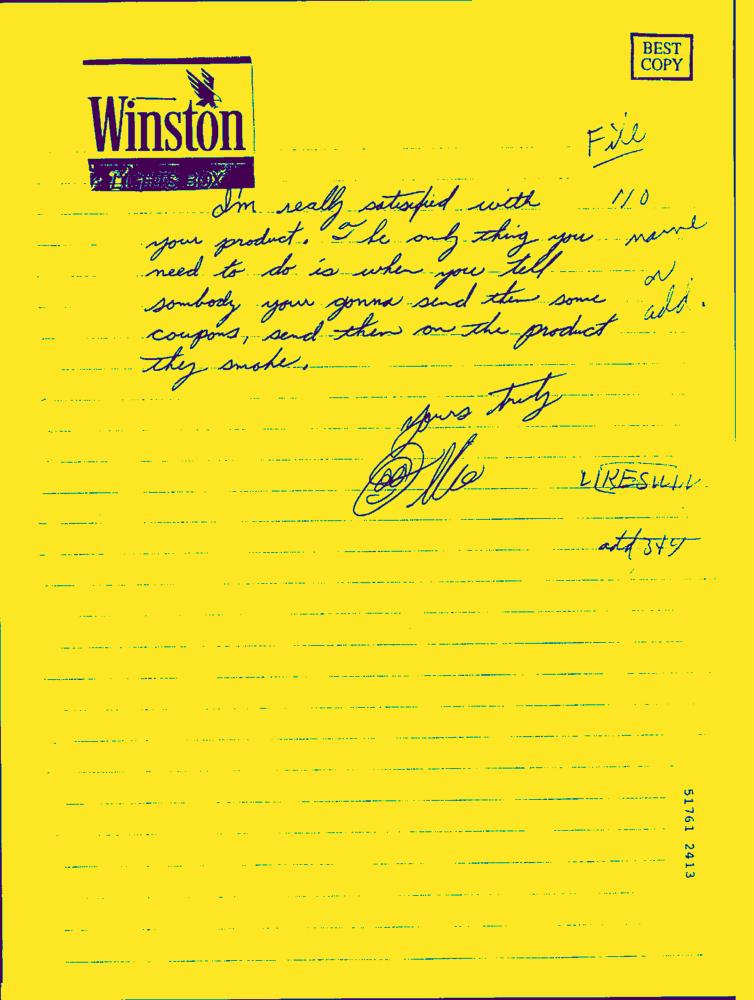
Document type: Hand-Written